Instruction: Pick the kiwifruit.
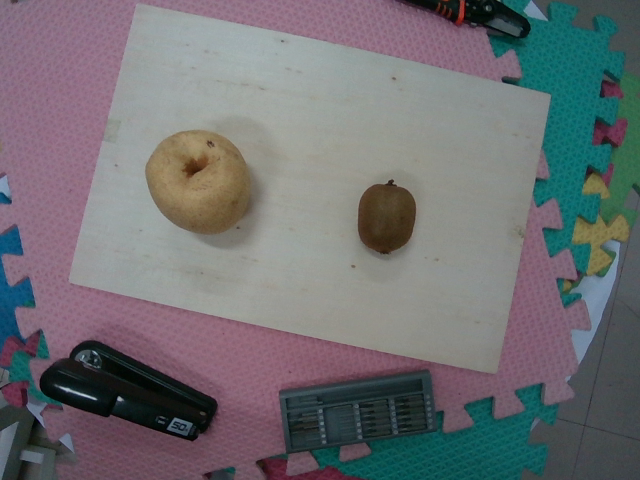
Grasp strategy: vertical